Patient: Female, age 60
A 60-year-old woman presented with complaints of progressive dyspnea on exertion, epigastric pain and low anterior chest pain. She was well until one year ago, when epigastric pain developed. At that time, an abnormality in urinalysis was detected at a local clinic. One month later she underwent an appendectomy with an impression of acute appendicitis. At that time, a chest roentgenogram showed increased interstitial markings in both lower lung fields. Eight months ago, dyspnea on exertion and intermittent edema on her face and dorsum of the hands developed and progressed. For the last three months she was almost in a bed-ridden state due to dyspnea on exertion and weakness. She also felt postural dizziness and a tingling sensation in both hands. So, she was admitted to this hospital.
On physical examination, the blood pressure was 90/60 mmHg, the heart rate 60 beats/minute and respiration rate 24/min. Jugular venous engorgement was noted, and bilateral basal crackles were heard on the chest. The heartbeat was irregular, but a murmur was not heard. Abdominal examination revealed no organomegaly, but epigastric tenderness was noted. Pitting edema was present on both dorsum of the feet, presacral and pretibial areas.
A chest roentgenogram revealed a bilateral diffuse ground-glass density, especially in the lower lung fields, with pleural effusion (Fig. 1). Blood gas analysis showed pH 7.44, PaCO2 33 mmHg, PaO2 67 mmHg, HCO3- 22 mEq/L. The hemoglobin concentration was 11.8 g/dl, leukocyte count 6,300/mm3, platelet count 410,000/mm3 and erythrocyte sedimentation rate was 32 mm/hr. The coagulation profile was normal. The serum calcium level was 7.9 mg/dl, phosphorus 4.5 mg/dl, blood urea nitrogen 19 mg/dl and serum creatinine level 0.9 mg/dl. The serum total protein concentration was 5.0 g/dl, albumin 2.6 g/dl and cholesterol level 388 mg/dl. Urinalysis showed specific gravity 1.025, pH 6.0, albumin 4+, RBC 2-3/high power field (HPF), WBC 7-10/HPF, and 24-hour urine protein was 5,240 mg. Creatinine clearance was 66 ml/minute and the selectivity index of proteinuria was 0.12. In serum protein electrophoresis, albumin was 49.3%, alpha-1 globulin 4.0%, alpha-2 globulin 18.1%, beta globulin 17.5% and gamma globulin 11.3%. Urine protein electrophoresis showed albumin 66.2%, alpha-1 globulin 4.5%, alpha-2 globulin 5.7%, beta globulin 20.6% and gamma globulin 3.0%. In both electrophoresis, there was no M-peak, and urine Bence-Jones protein was negative.
The ECG finding was sinus bradyarrhythmia with sinus pause, junctional escape beats and low voltage QRS complex in the limb leads. A Holter ECG recording showed frequent sinus bradyarrhythmia with junctional escape rhythm, a few episodes of paroxysmal supraventricular tachycardia (sick sinus syndrome) and multiform ventricular premature beats (VPBs) (Fig. 2). In the echocardiogram, the left ventricular posterior wall, interventricular and interatrial septum were thickened, and the myocardium showed a hyperrefractile "granular sparkling" appearance (Fig. 3). A 99m Tc-pyrophosphate myocardial scan revealed no hot uptake.
In an upper gastrointestinal series and colon study, multiple polypoid lesions were suspected in the stomach, ascending colon, splenic flexure of the transverse colon and sigmoid colon.
In a pulmonary function test, the forced vital capacity was 1.54L (68.1% of predicted value), and the forced expiratory volume in one second was 1. 48 L/sec (85.5% of predicted value), showing mainly a restrictive pattern. The carbon monoxide diffusing capacity corrected by alveolar volume (DLCO/VA) was 72.1% of the predicted value. High resolution computed tomography (HRCT) of the lung showed a diffuse thickening of the interlobular septal lines and prominence of bronchovascular core structure, suggesting a diffuse interstitial infiltrative process. Bilateral pleural effusion with mild pleural thickening was observed (Fig. 4).
Because lymphangitic metastasis was suggested on chest CT and gastrointestinal tumor was also suspected, bronchoscopy with transbronchial lung biopsy was done. There was no endobronchial lesion. After the procedure, the patient complained of dyspnea, and inspiratory crackle was heard on the entire lung field. A chest radiograph revealed pulmonary edema and increased pleural effusion. The dyspnea and pulmonary edema was improved by aminophylline and diuretics. Three days later, the patient suddenly experienced dizziness after standing up and loss of consciousness, and cardiac standstill developed. Despite cardiopulmonary resuscitation, the patient expired on the 22nd hospital day.
A transbronchial lung biopsy specimen revealed diffuse hyaline thickening of the alveolar septa and blood vessel walls. Polarizing microscopy following Congo-red stain revealed apple-green birefringence at the vascular walls and along the alveolar septa (Fig. 5). Electron microscopic observation revealed a massive deposit of fibrillar material in the alveolar septum (Fig. 6).
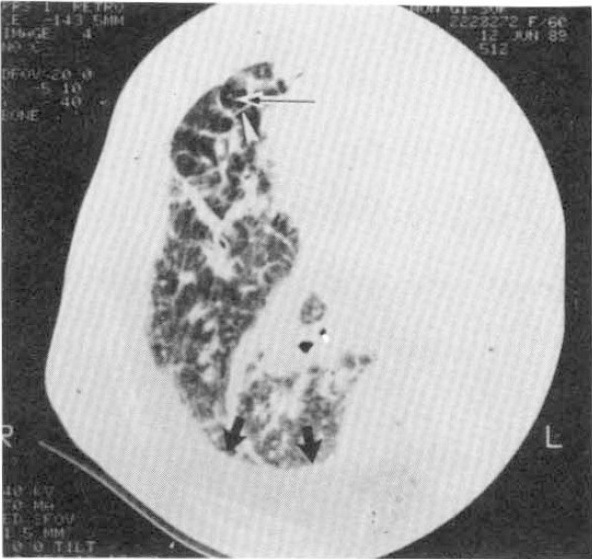
Image caption: A high resolution CT obtained at right lower lung field (retrospective retargeting, FOV 20 cm, 140KVP, 510 mAs, 512x512 matrix, bone algorithm) shows prominent interlobular septa (white arrowhead) and a central core structure (thin arrow), as well as a diffuse, ill-defined, increased hazy density. Increased density between the rib and the lung (thick black arrows) is due to pleural effusion.